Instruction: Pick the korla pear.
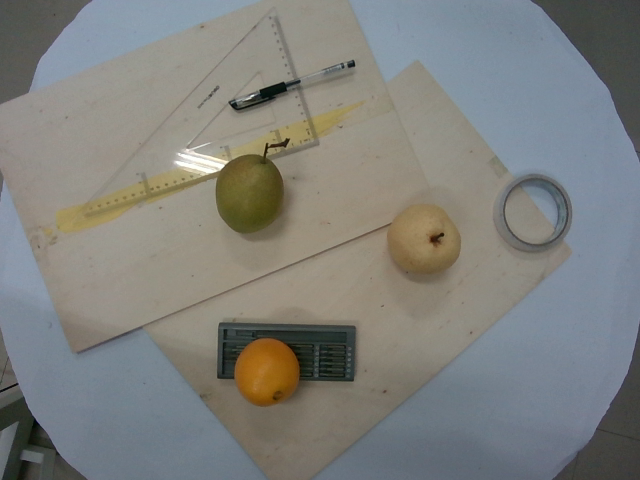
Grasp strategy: vertical